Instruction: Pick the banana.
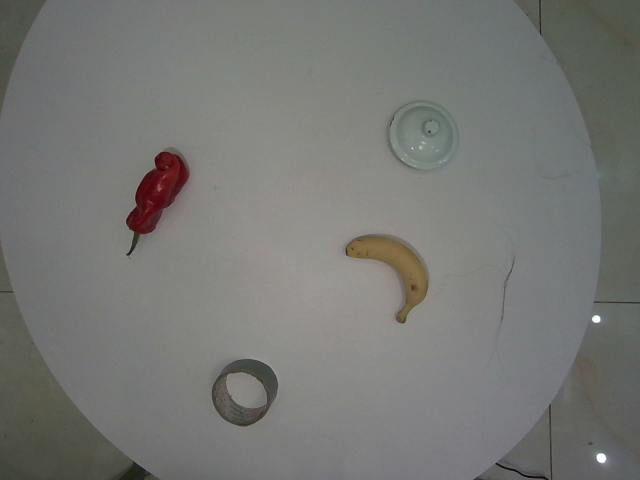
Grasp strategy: vertical